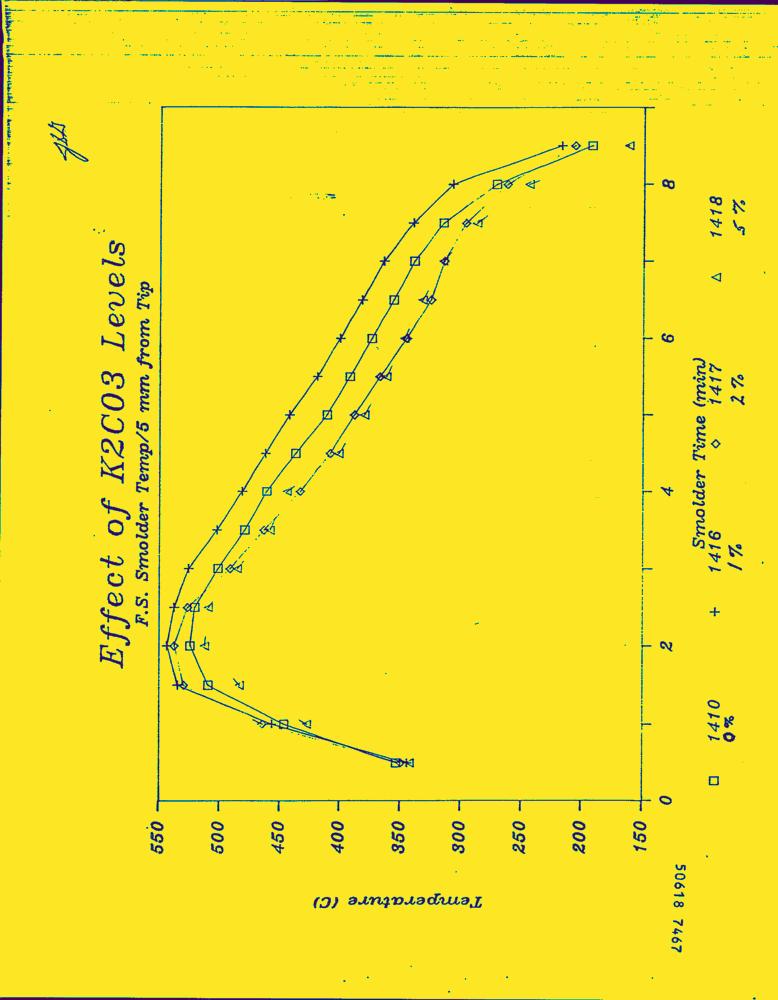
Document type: Hand-Written